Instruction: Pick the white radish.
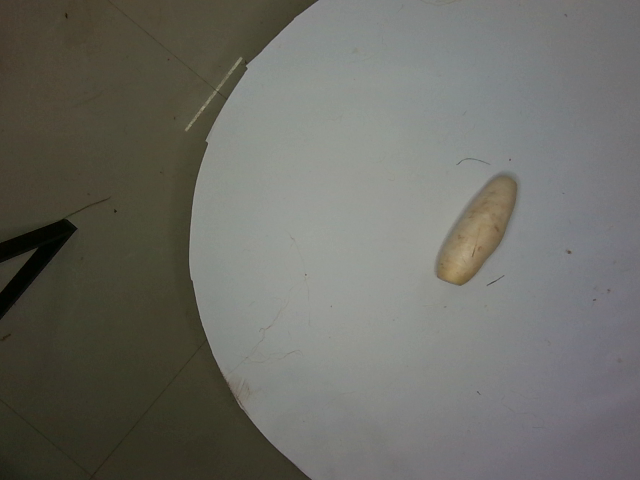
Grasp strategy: vertical